Question: What is the suspected problem?
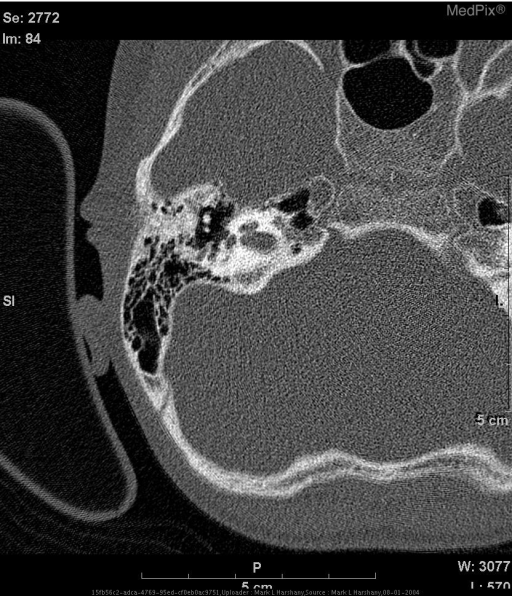
Answer: The findings suggest High-resolution CT through the petrous bone in axial section shows a cystic cochleovestibular malformation of both ears.  The bilateral cochlear turns are incomplete with a small appearance of the apex (last cochlear turn).  The bilateral semicircular canals are abnormal with dilatation of the posterior and lateral semicircular canals. The vesibule is dilated on both sides.  The vestibular aqueduct appears normal.
The findings are bilateral although more pronounced on the right.. Right temporal bone - apical segment is small.. The patient might have a history of 9 year old male with left-sided sensorineural hearing loss..